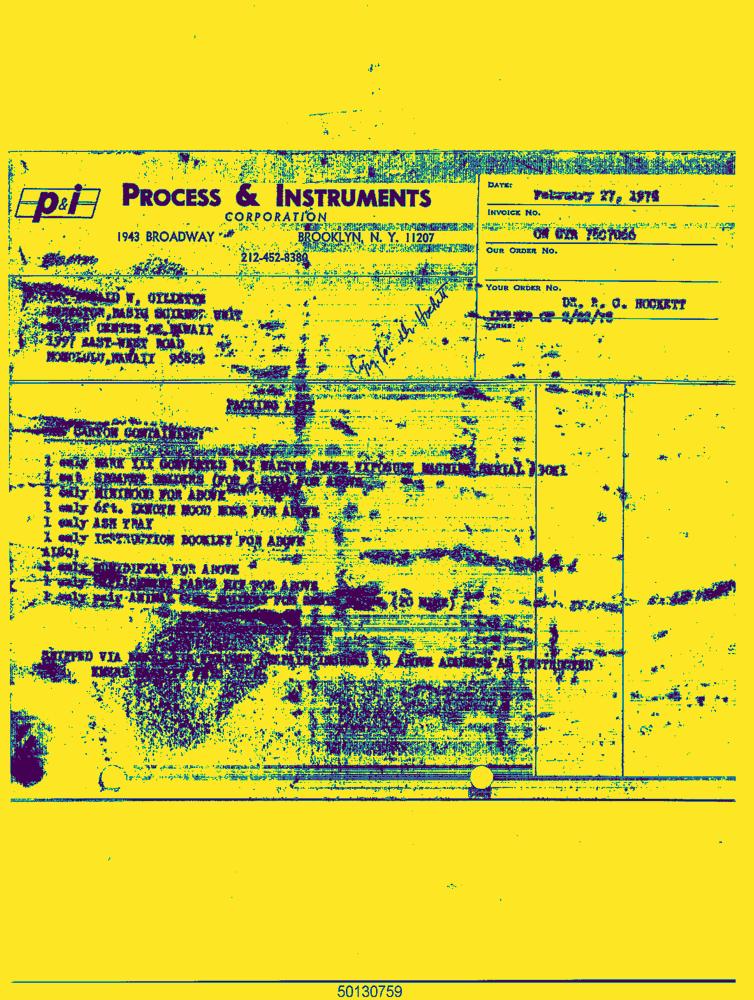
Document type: Invoice-Doc